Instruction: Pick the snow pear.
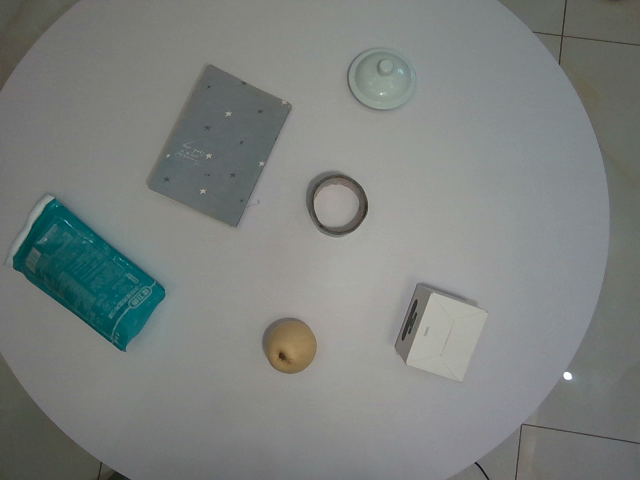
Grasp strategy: vertical